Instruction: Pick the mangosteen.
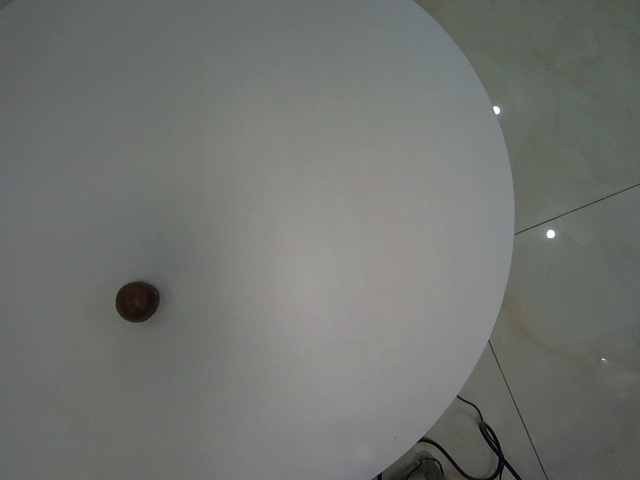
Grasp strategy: vertical